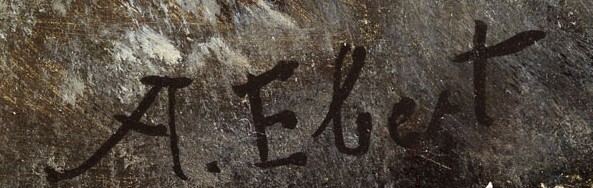
Signature of: anton ebert